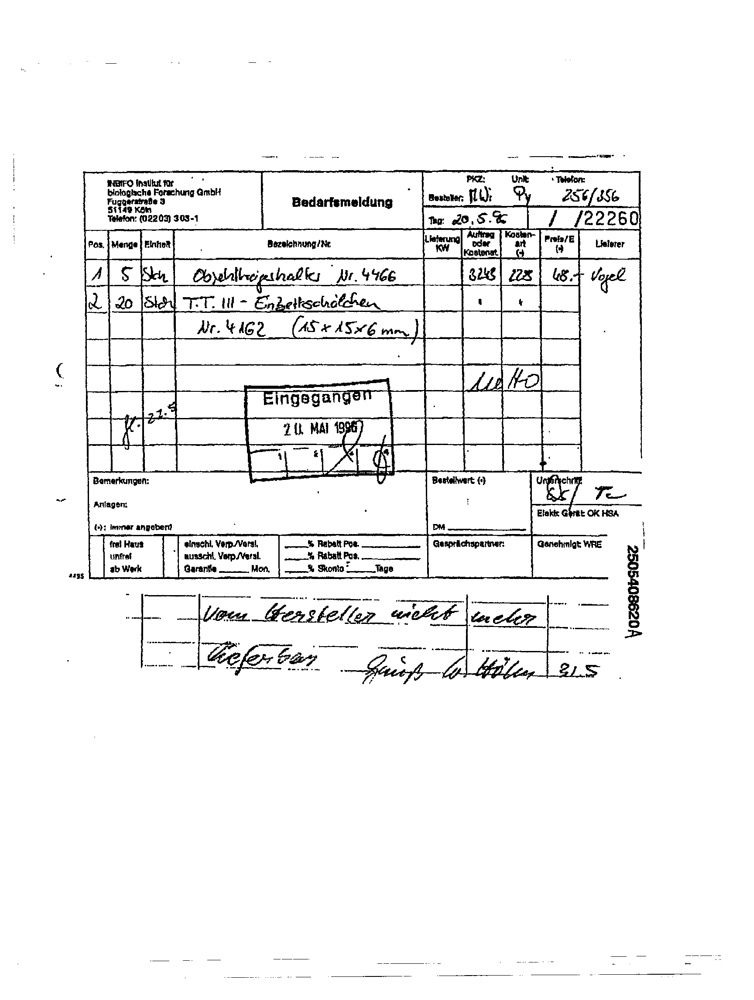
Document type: Invoice